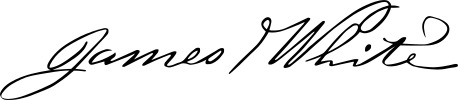
Signature of: james s white